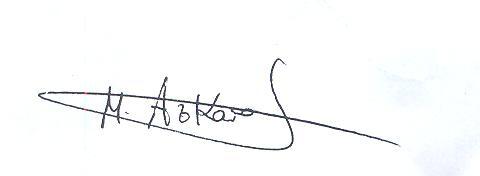
Signature of: miren azkarate villar